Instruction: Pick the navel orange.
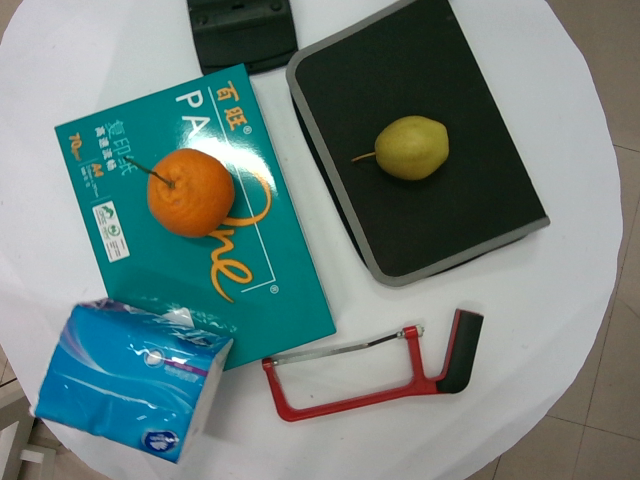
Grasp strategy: vertical